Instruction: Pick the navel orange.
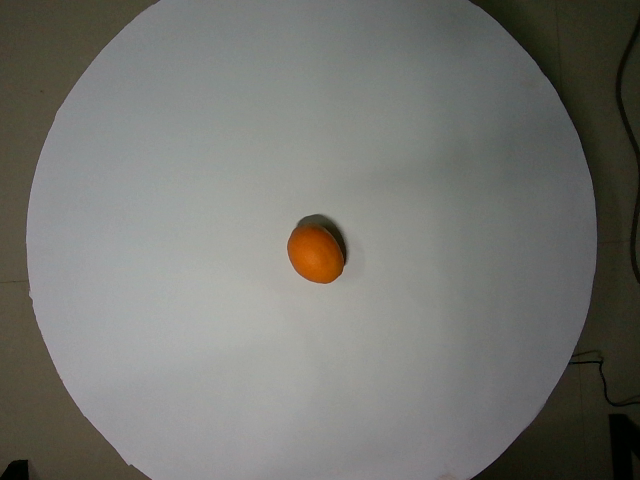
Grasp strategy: vertical